Question: What appears to be the issue?
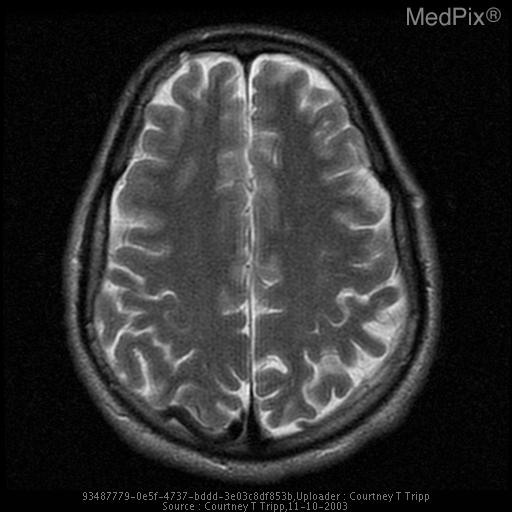
Answer: The findings suggest Right posterior parietal lobe arteriovenous malformation measuring
2.1 x 1.5 x 1.7cm with no obvious deep drainage noted and no eloquent brain
parenchyma involved.  As an MRA was not obtained, a aneurysm cannot be
entirely excluded.. Right posterior parietal lobe arteriovenous malformation.  This malformation has an enlarged feeding artery from a branch of the distal right middle cerebral
artery and a large draining vein which communicates with the superior
sagittal sinus.. The patient might have a history of History: 21y.o. male s/p resection of upper back melanoma with clear margins, work up for possible metastatic melanoma to the brain prior to selection for an NIH study for melanoma vaccine. No symptomatic complaints.  This young individual underwent a brain MRI with contrast to determine possible melanoma metastatic lesions to the brain.  An incidental arteriovenous malformation was discovered on imaging..